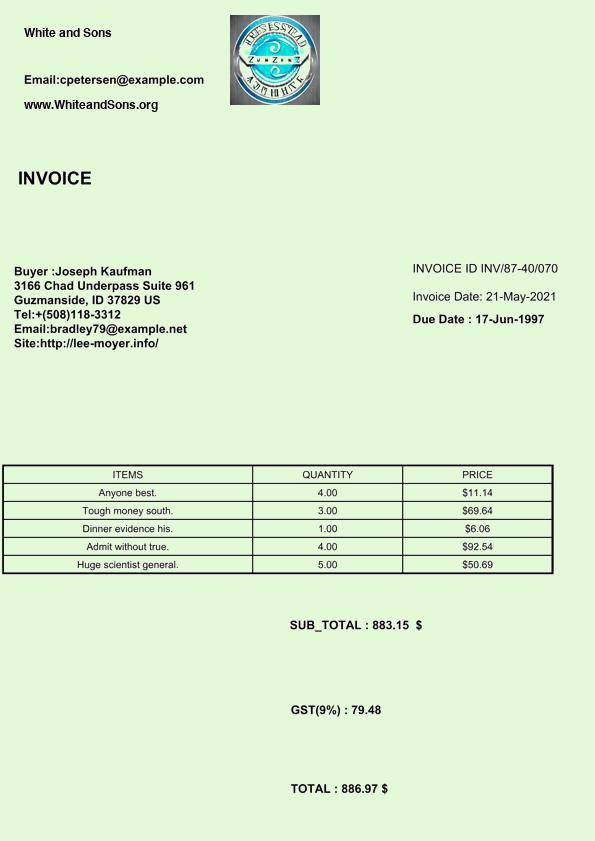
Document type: Invoice